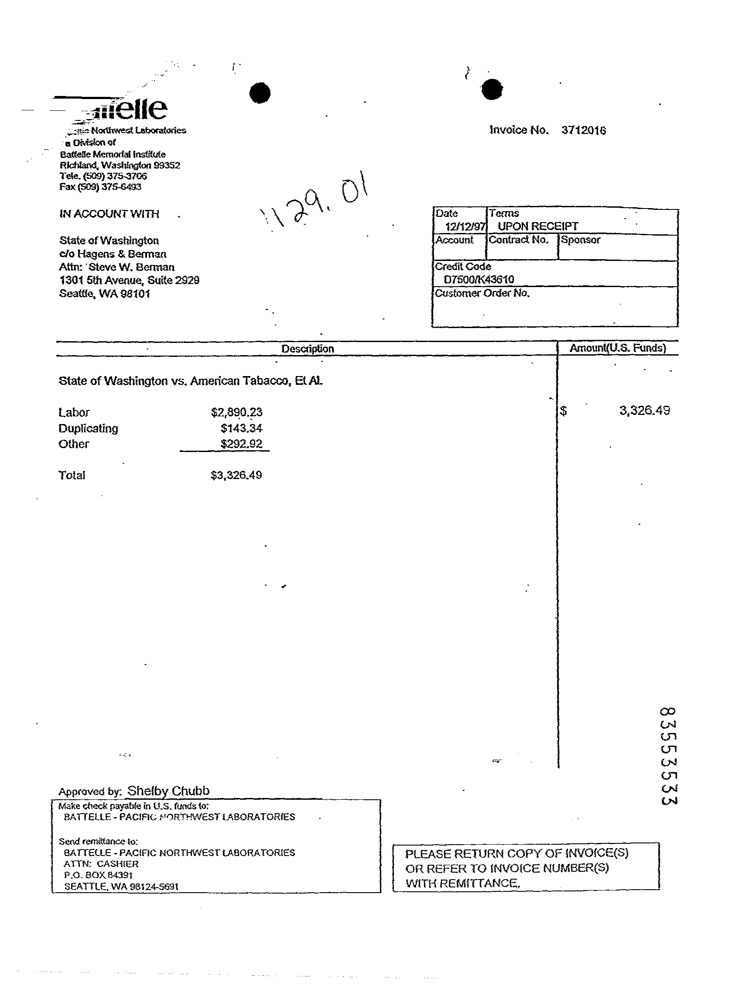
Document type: Invoice